Can you pull out the amount in words, numerical amount, payee's name, date of the cheque, and the bank's name from the image?
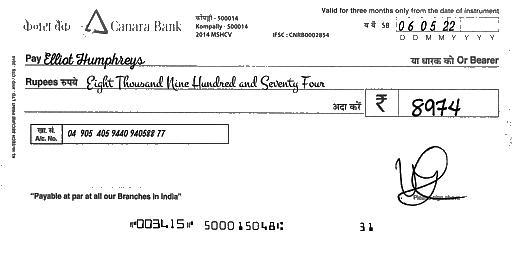
amt_in_words: Eight Thousand Nine Hundred and Seventy Four
amt_in_figures: 8974
payee_name: Elliot Humphreys
bank_name: Canara Bank
cheque_date: 06/05/22